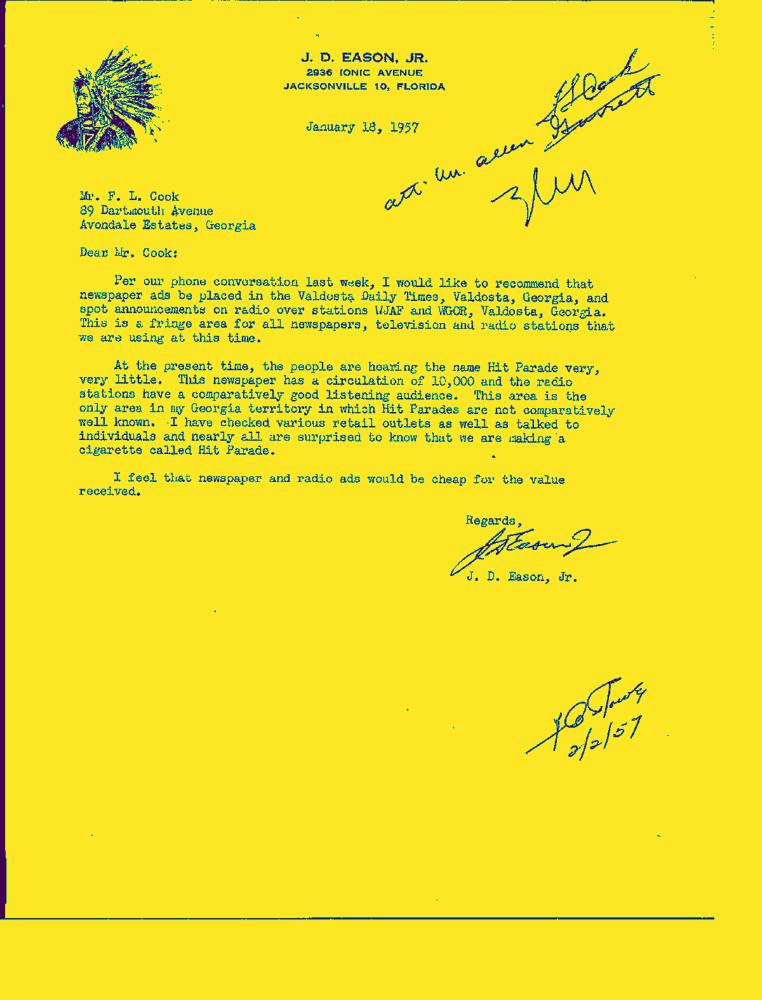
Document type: Letter-Doc